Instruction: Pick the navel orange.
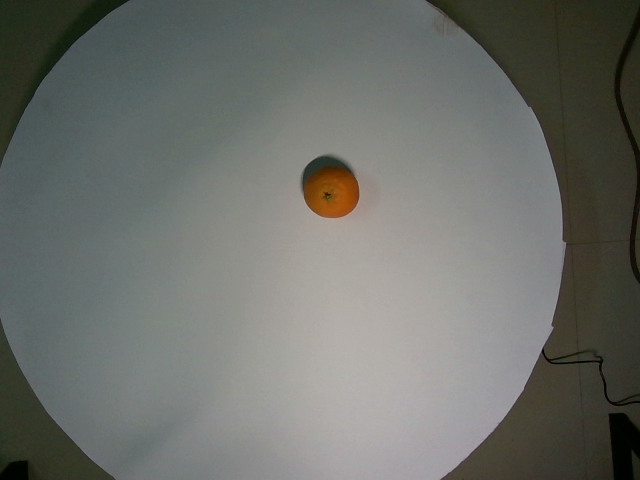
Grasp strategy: vertical